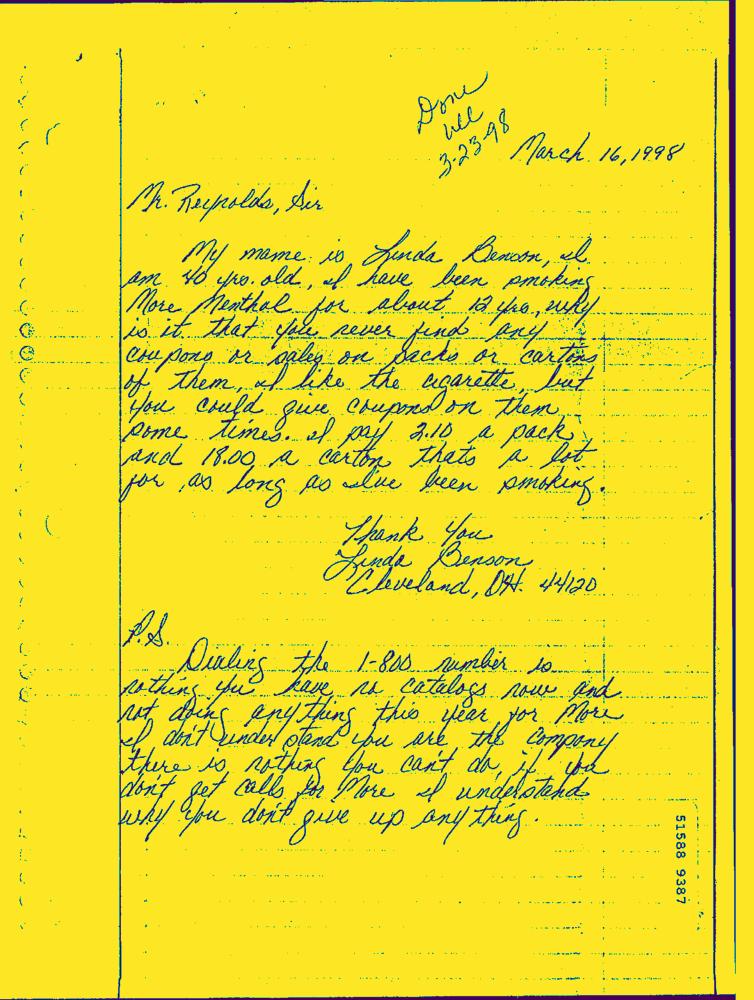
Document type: Hand-Written